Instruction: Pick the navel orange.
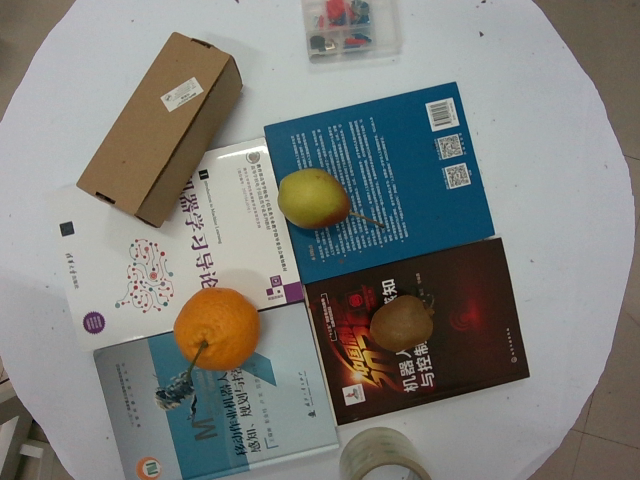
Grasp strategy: vertical